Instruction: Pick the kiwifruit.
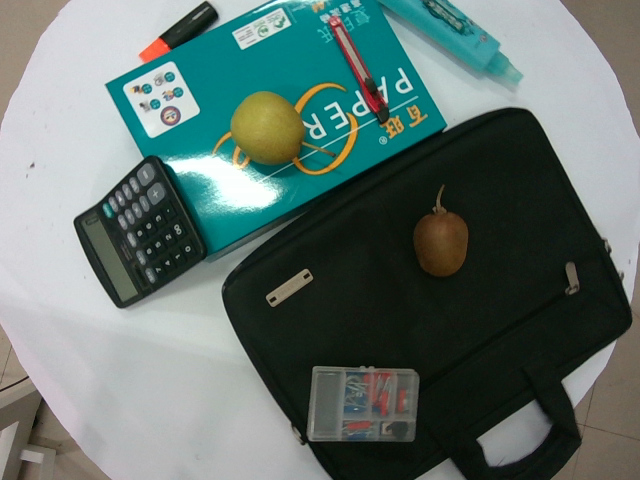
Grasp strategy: vertical